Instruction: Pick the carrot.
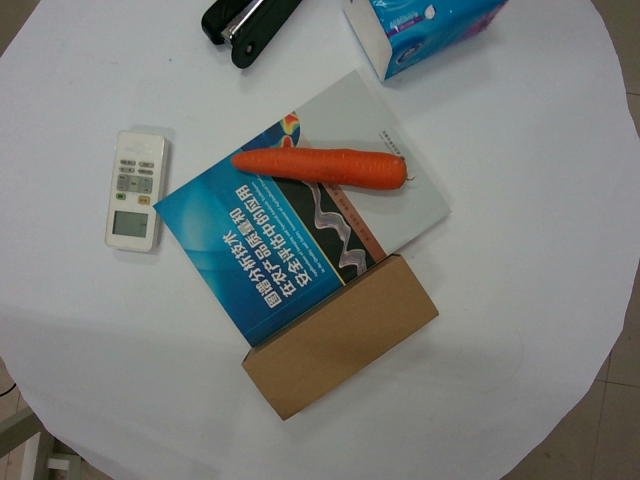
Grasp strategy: vertical